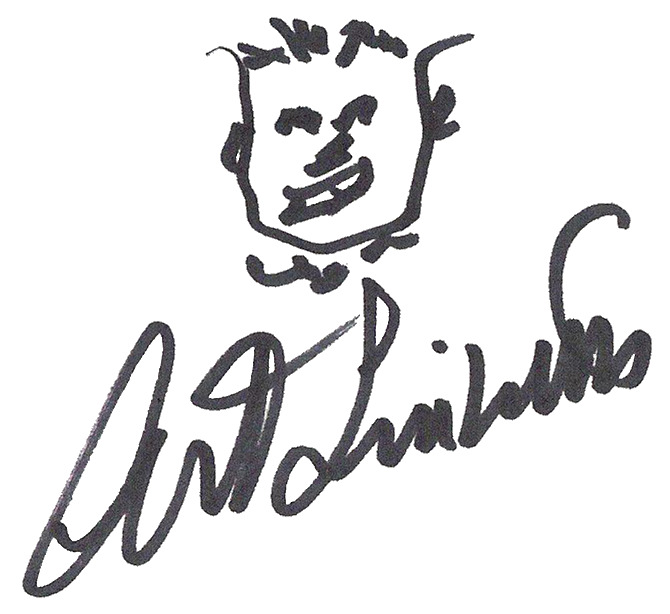
Signature of: art linkletter